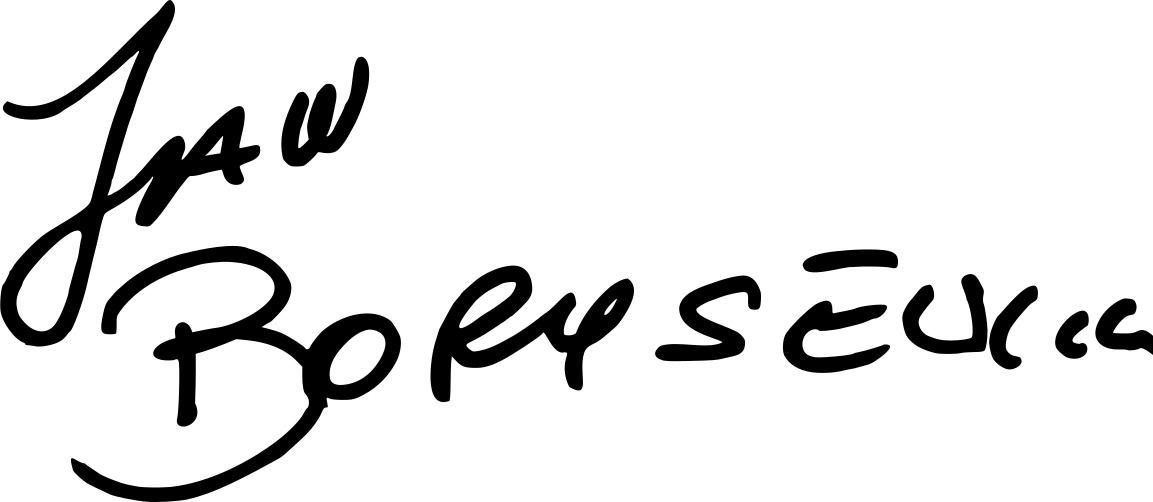
Signature of: jan borysewicz